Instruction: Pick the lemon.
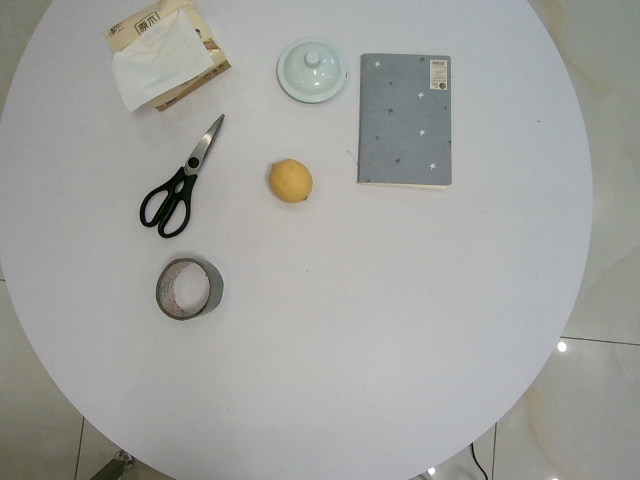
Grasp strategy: vertical